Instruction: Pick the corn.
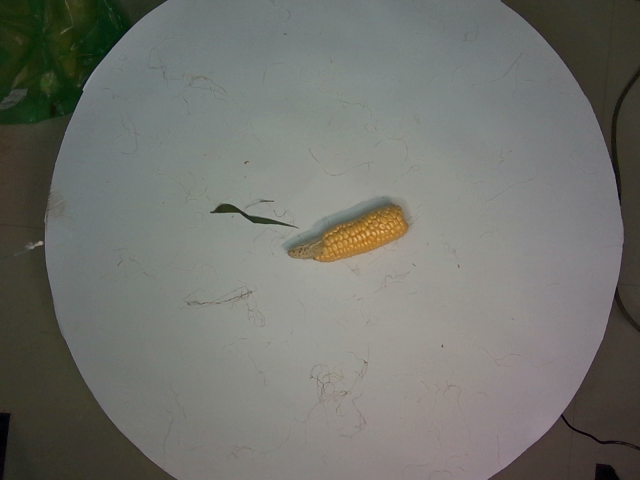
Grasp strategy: vertical